Question: Which state is mentioned in the document?
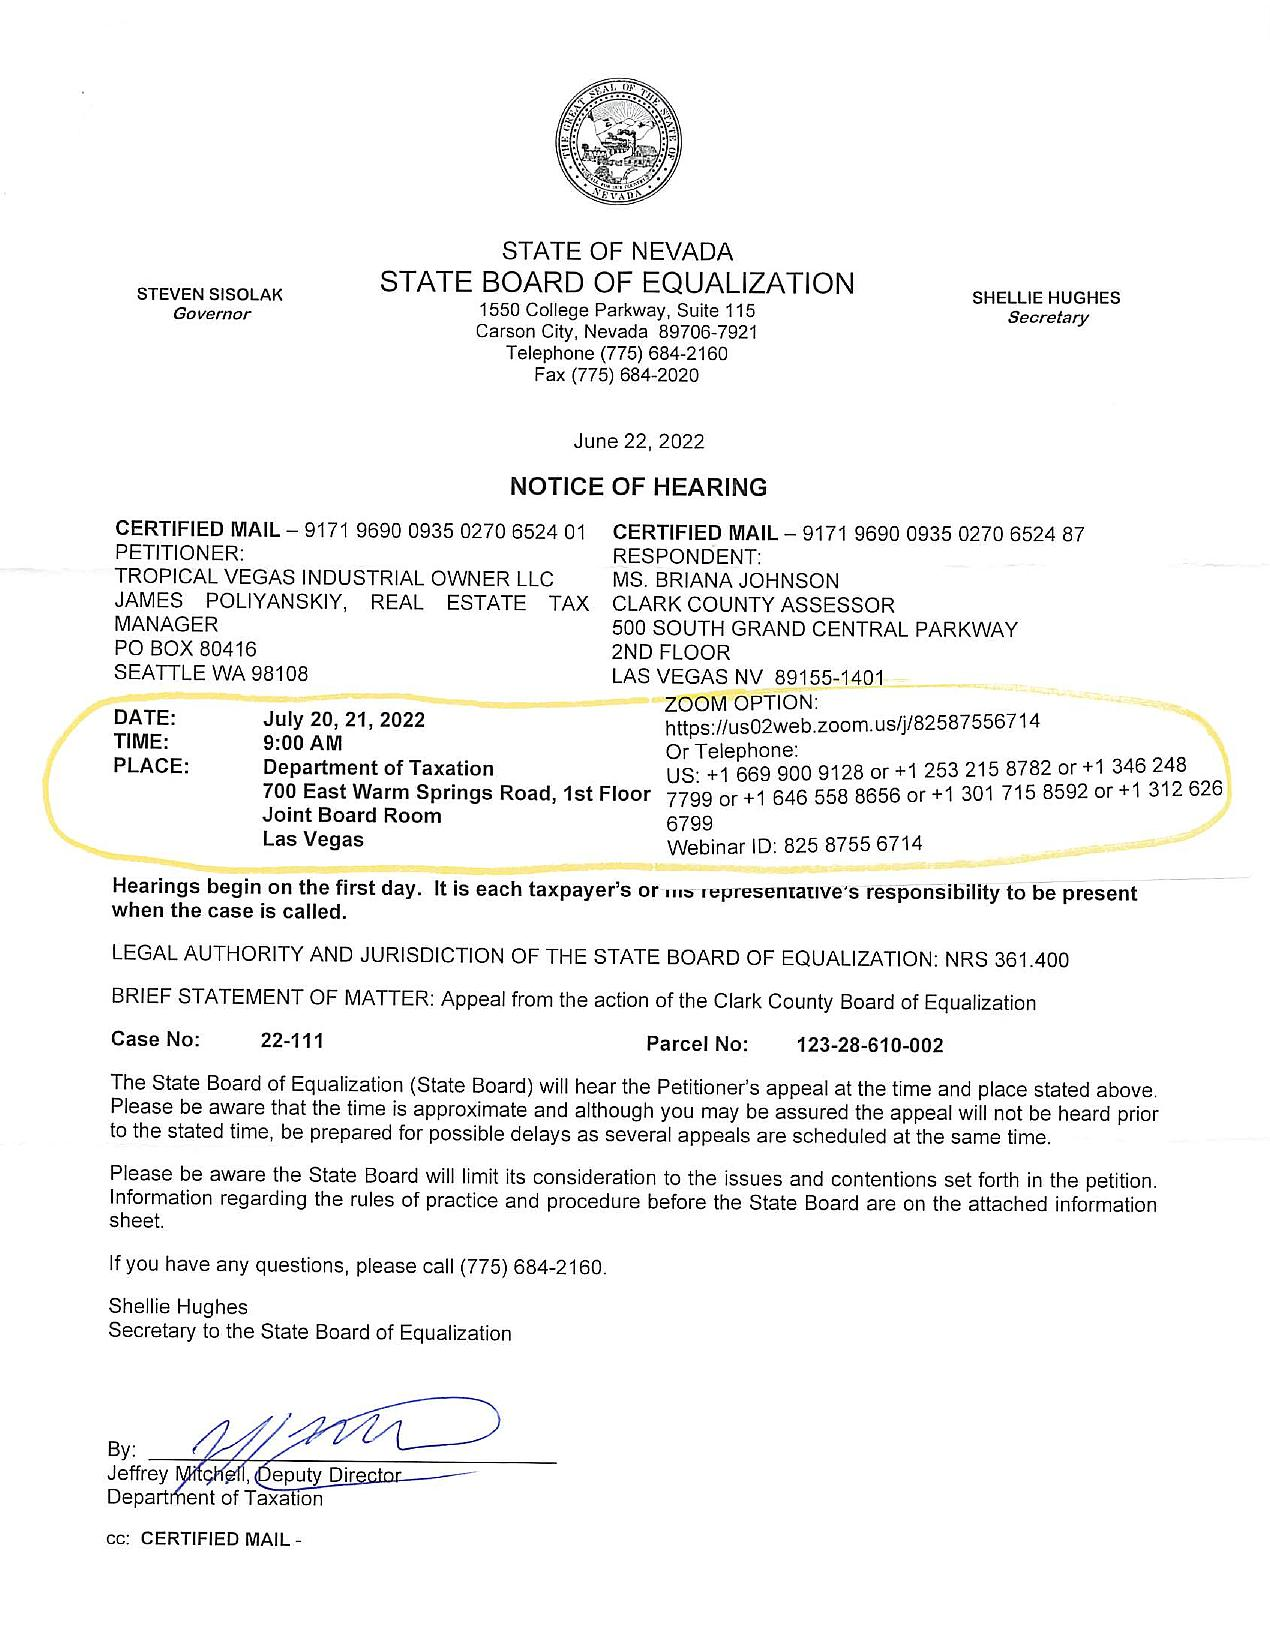
Answer: "Nevada"